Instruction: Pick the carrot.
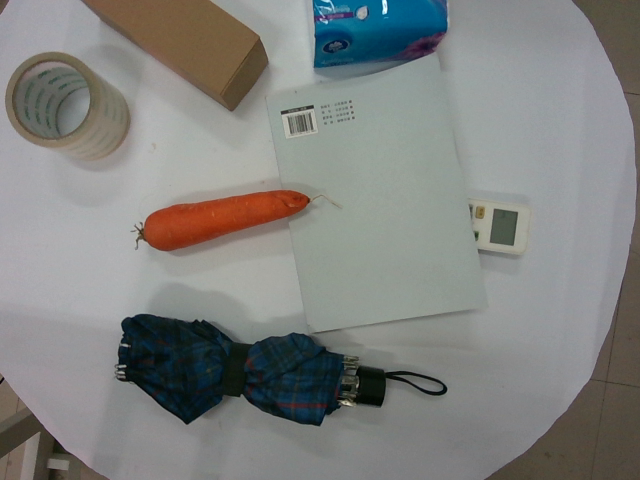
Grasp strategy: vertical